Question: What is the main concern?
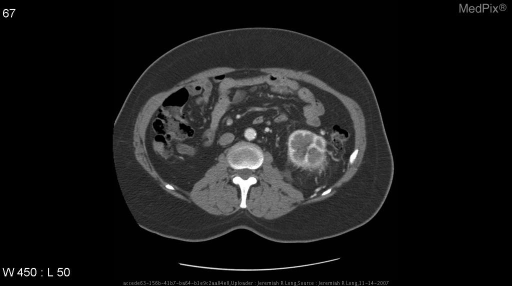
Answer: The findings suggest Axial CT images after intravenous contrast material administration demonstrate an aggressive enhancing heterogenous exophytic mass arising from the upper pole of the left kidney and extending into the left renal vein.  The inferior vena cava remains patent. A small ventral hernia is also noted.. Axial CT images after intravenous contrast material administration demonstrate an aggressive enhancing heterogenous exophytic mass arising from the upper pole of the left kidney and extending into the left renal vein.  The inferior vena cava remains patent. A small ventral hernia is also noted.. The patient might have a history of 72 year old female with gross hematuria.